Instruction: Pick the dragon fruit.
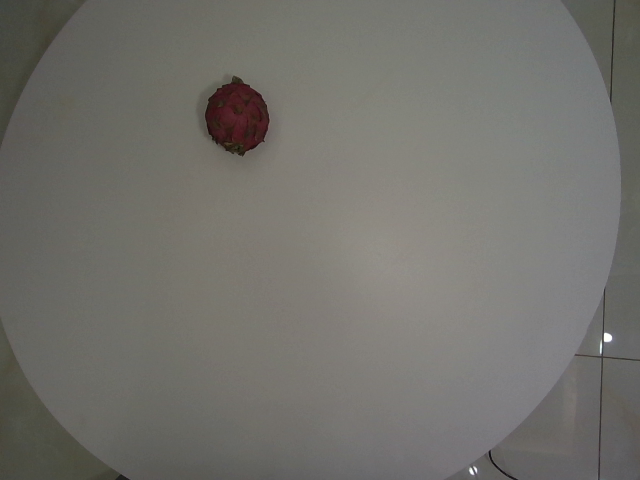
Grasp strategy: vertical